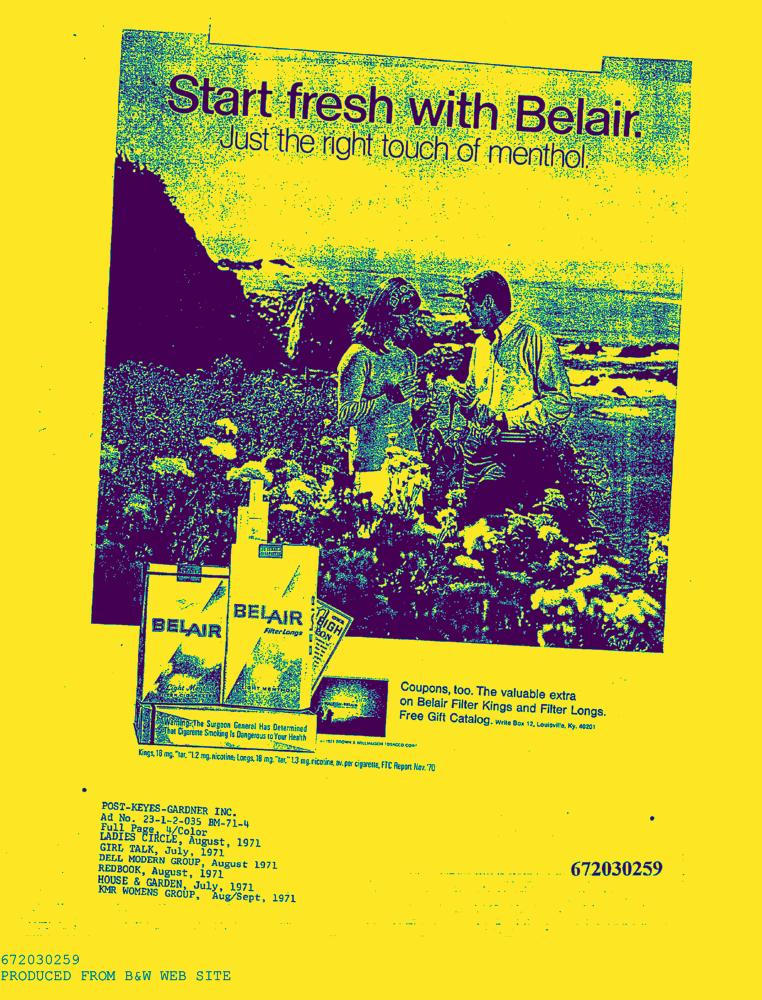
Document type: AD